Question: What might the diagnosis be?
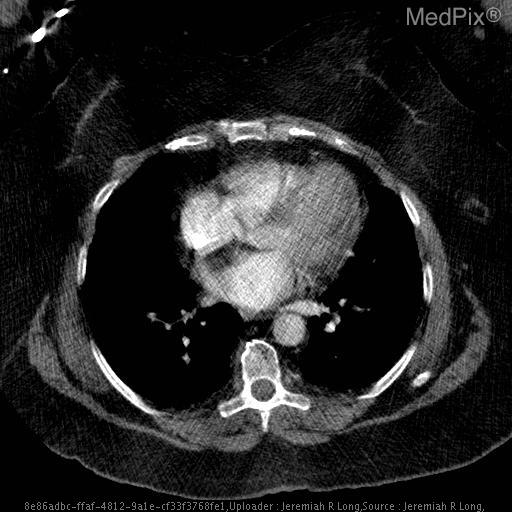
Answer: The possible diagnosis includes Lipomatous hypertrophy of the interatrial septum
Cardiac lipoma
Liposarcoma.